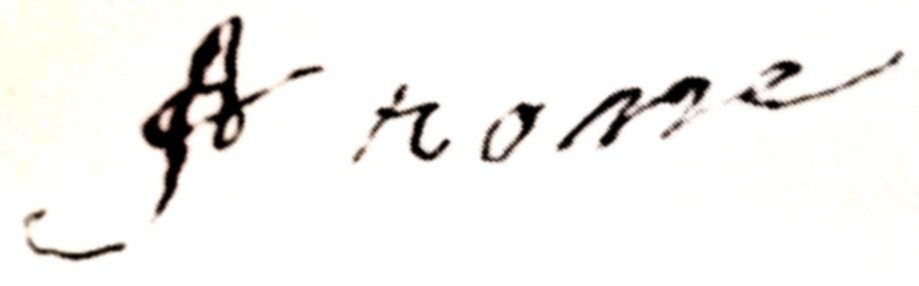
Signature of: arone teikatoara